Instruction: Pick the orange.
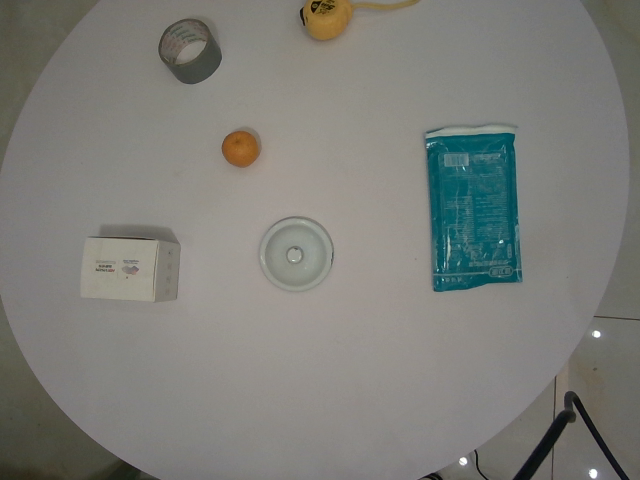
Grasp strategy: vertical